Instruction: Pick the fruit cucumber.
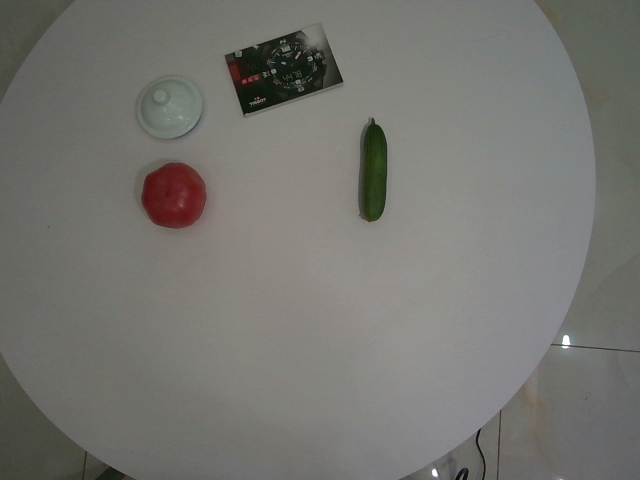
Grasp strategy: vertical